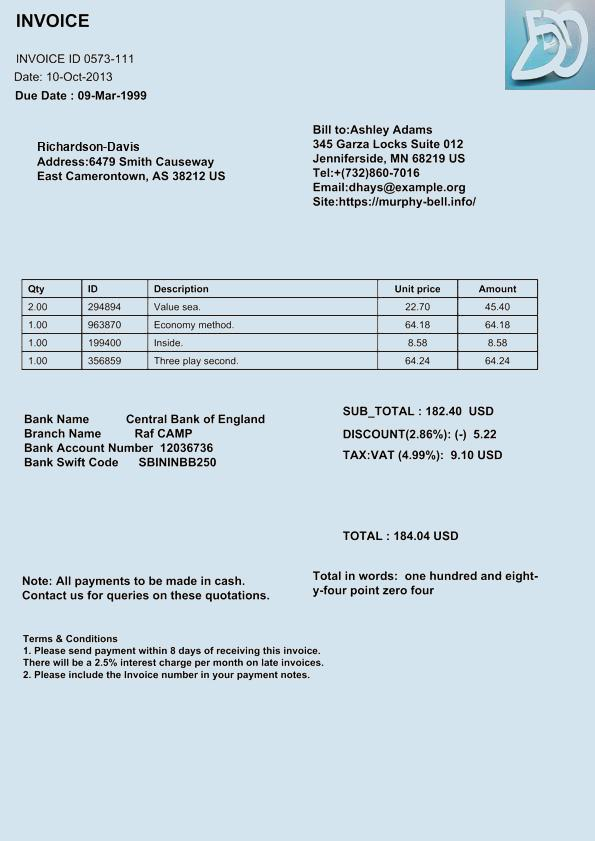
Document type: Invoice